Question: What is the main concern?
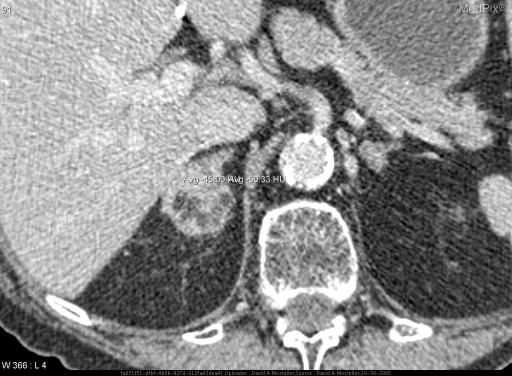
Answer: The findings suggest Patient noted to have a 3X3cm right adrenal mass with with a large fatty component and small focal areas of calcification.. 3x3cm heterogeneous right adrenal mass with a fatty component equal in grayscale to the subcutaneous fat.  Hounsfield units (HU) confirming this are displayed on the image. Fat is defined as HU of -50 and the -50.33 displayed on the image confirms the presence of fat.  Adrenal myelolipomas are defined by macroscopic fat visualized on CT.  Therefore, the HU of the central component, consistent with fat, confirms the diagnosis in this case.. The patient might have a history of 83 year old male presents with hematuria

PMHx:  NIDDM, HTN, HLP, COPD, skin cancer, stroke, macular degeneration, and mycosis fungoides

PSHx:  Left hip replacement, appendectomy, laparotomy, intestinal blockade repair.